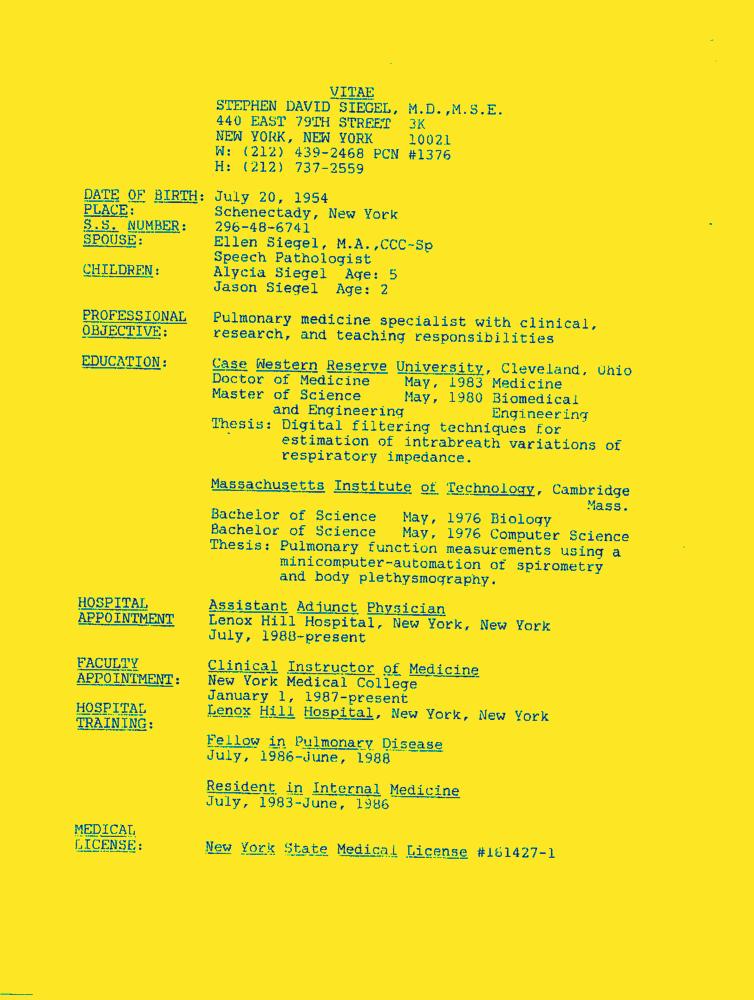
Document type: Resume-Doc